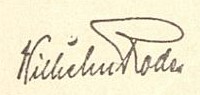
Signature of: wilhelm rode